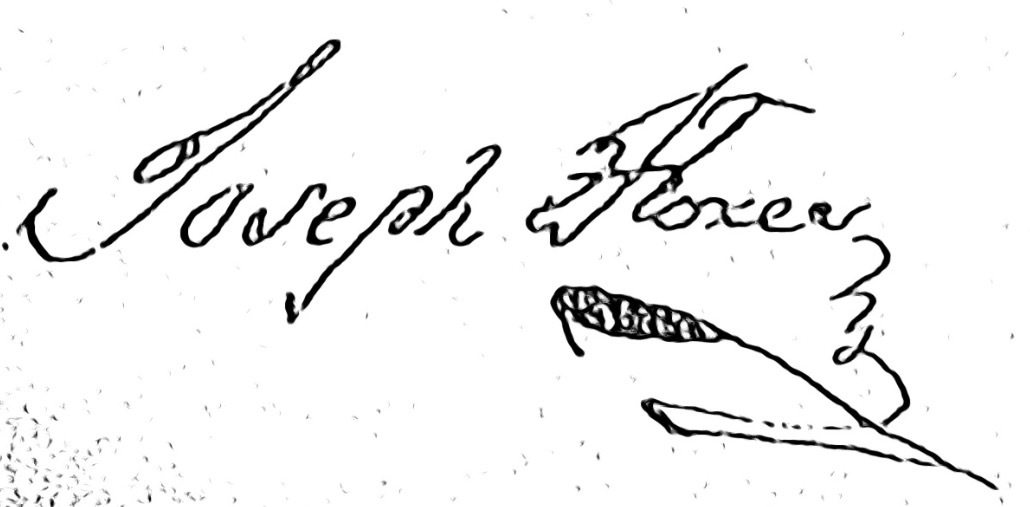
Signature of: josé felipe flores